Question: What is the suspected problem?
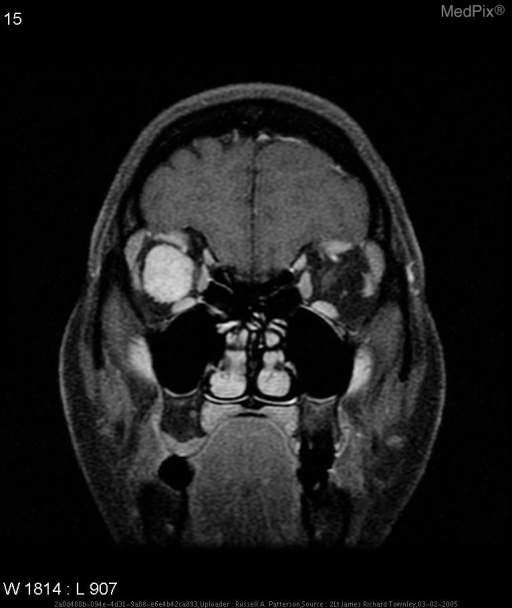
Answer: The findings suggest A well-circumscribed mass of heterogeneous attenuation (soft tissue attenuation as well as bone attenuation) is present within the intraconal region of the right orbit lateral to the optic nerve. This lesion has the following dimensions: 2.1 cm AP by 1.9 cm transverse by 2.1 cm craniocaudal. The surrounding soft tissues, including the extraocular muscles, are within normal limits.  Post-contrast images demonstrate heterogeneous enhancement of this lesion. Exophthalmos is noted with the right globe.. MR Image. The patient might have a history of 41-year-old female bulging eye.